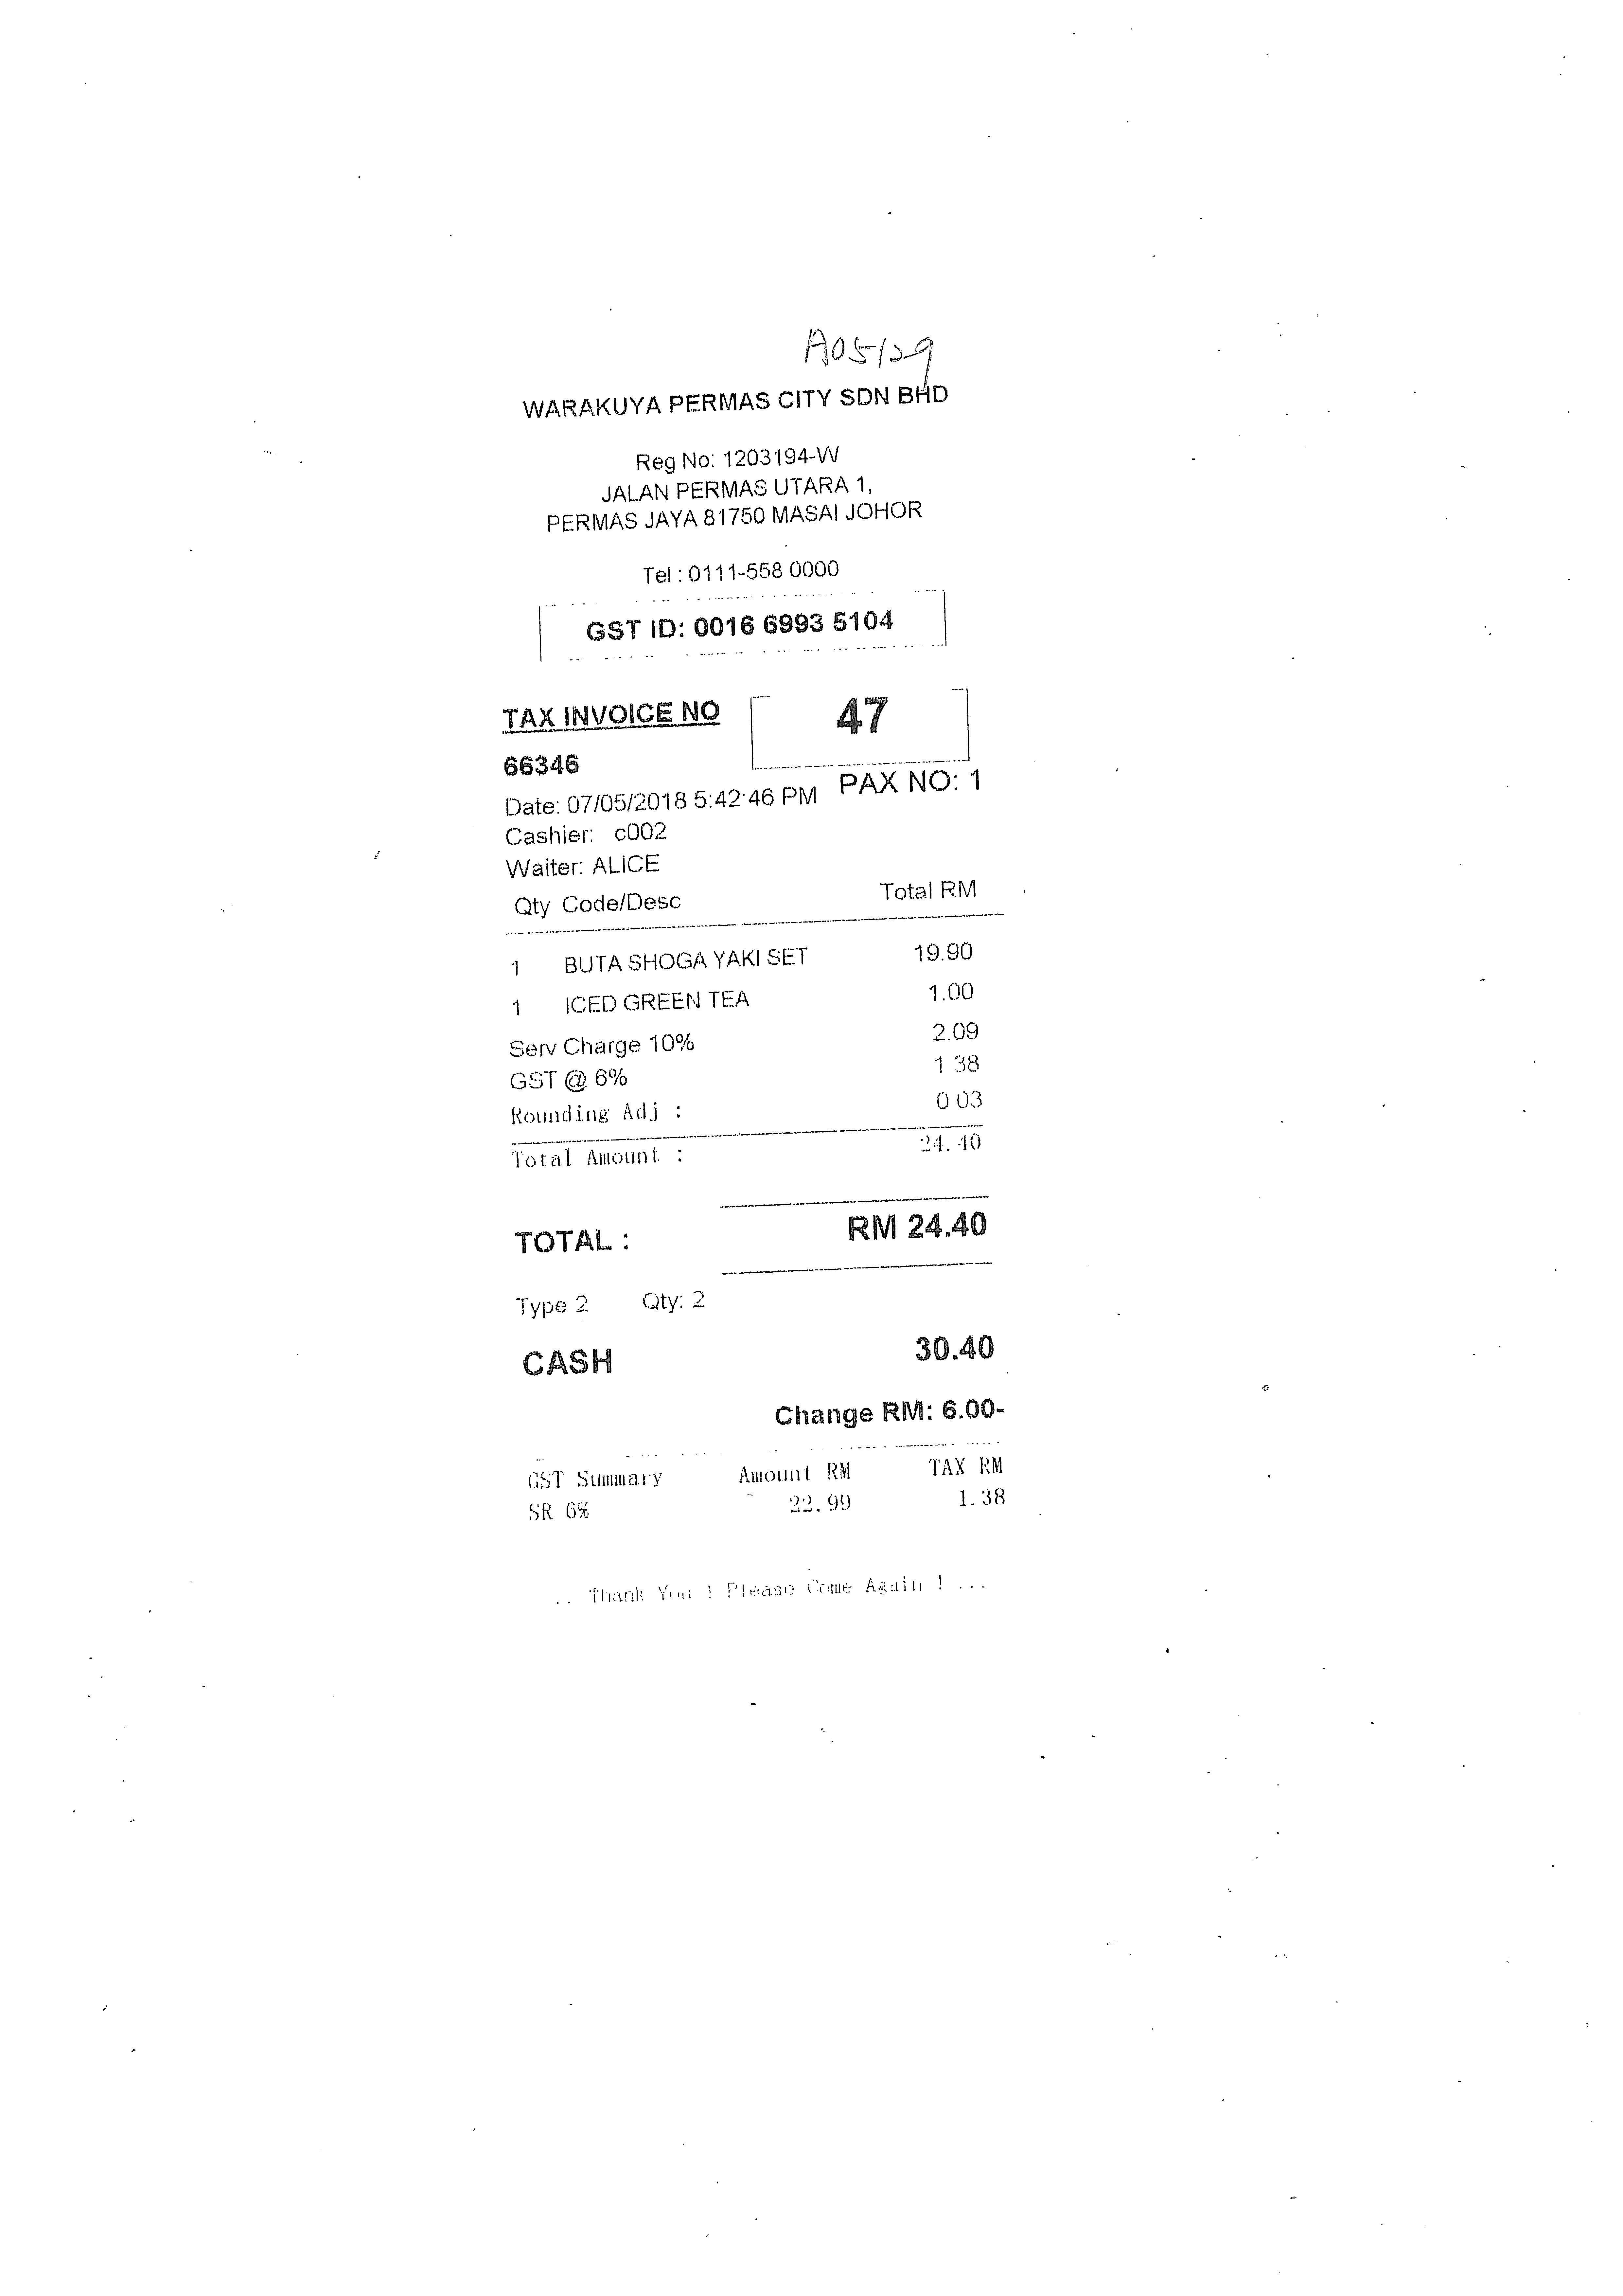
WARAKUYA PERMAS CITY SDN BHD
REG NO: 1203194-W
JALAN PERMAS UTARA 1,
PERMAS JAYA 81750 MASAI JOHOR
TEL : 0111-558 0000
GST ID: 0016 6993 5104
TAX INVOICE NO
66346
47
DATE: 07/05/2018 5:42:46 PM
PAX NO: 1
CASHIER:
WAITER: ALICE
QTY CODE/DESC
TOTAL RM
1
1
BUTA SHOGA YAKI SET
ICED GREEN TEA
19.90
1.00
SERV CHARGE 10%
GST @ 6%
ROUNDING ADJ :
2.09
1.38
0.03
TOTAL AMOUNT :
24.40
TOTAL :
RM 24.40
TYPE 2
QTY: 2
CASH
30.40
CHANGE RM: 6.00-
GST SUMMARY
SR 6%
AMOUNT RM
22.99
TAX RM
1.38
THANK YOU ! PLEASE COME AGAIN !
C002